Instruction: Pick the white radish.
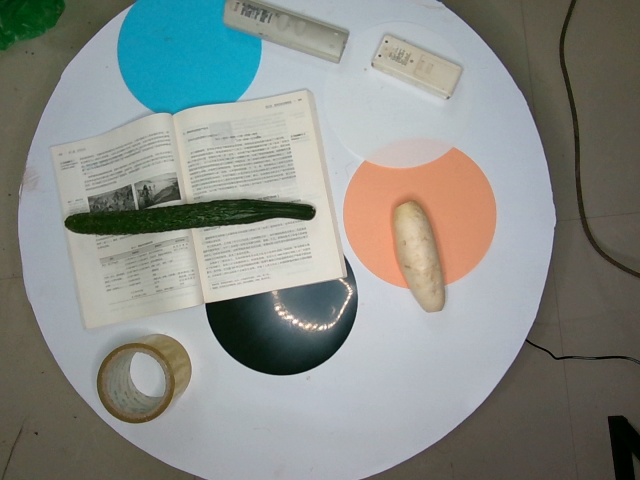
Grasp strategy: vertical